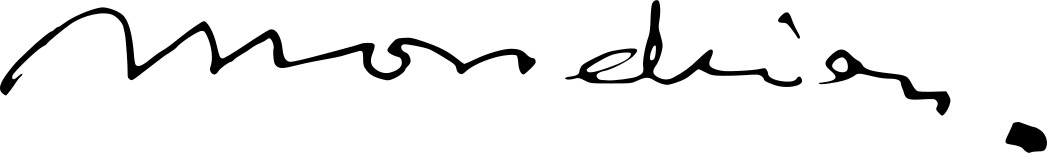
Signature of: piet mondrian